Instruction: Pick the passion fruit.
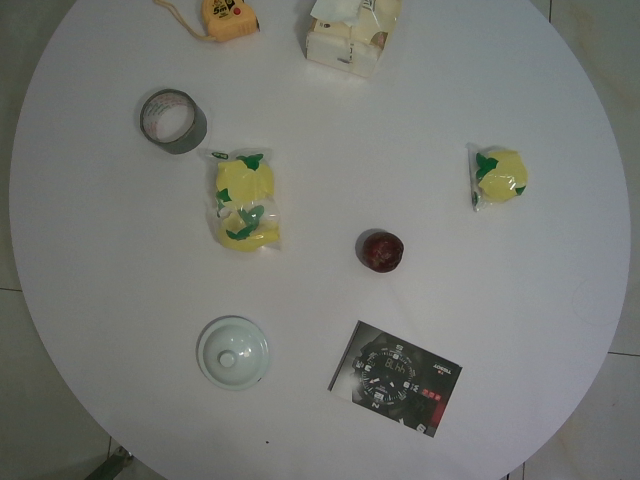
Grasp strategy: vertical